Question: What could the diagnosis suggest?
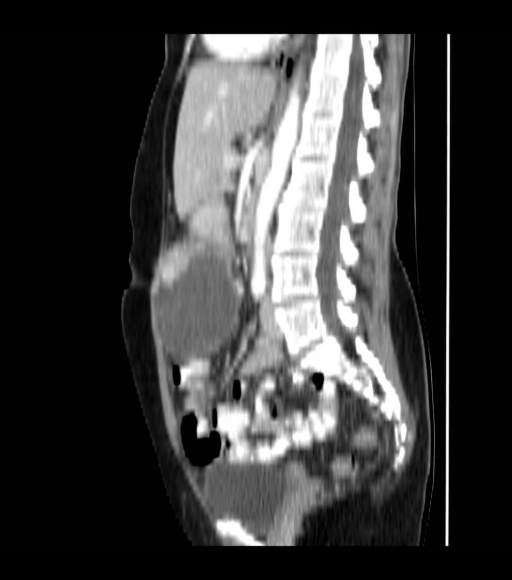
Answer: The possible diagnosis includes Synovial sarcoma, leiomyosarcoma,metastatic disease, malignant fibrous histiocytoma sarcoma, rhabdomyosarcoma, liposarcoma, Burkitt lymphoma.